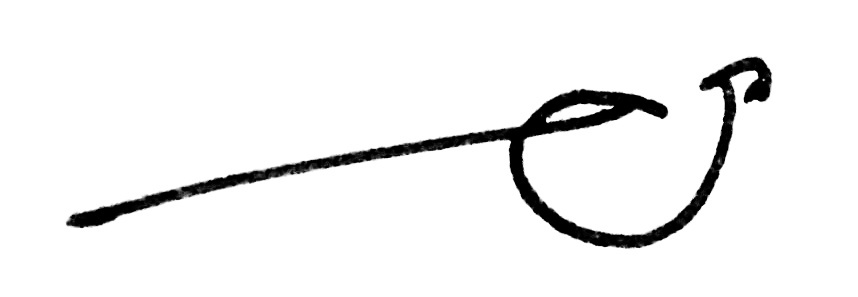
Signature of: igor slyunyayev